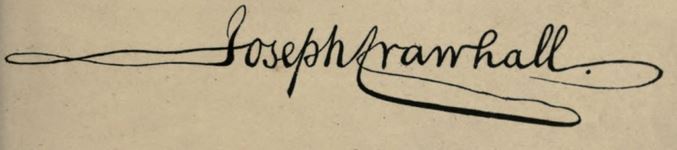
Signature of: joseph crawhall ii